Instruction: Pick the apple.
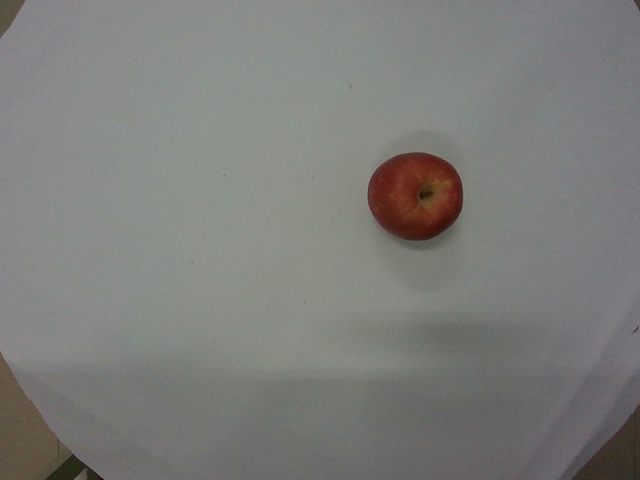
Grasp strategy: vertical